Question: What is the total amount of taxes owed as per the document?
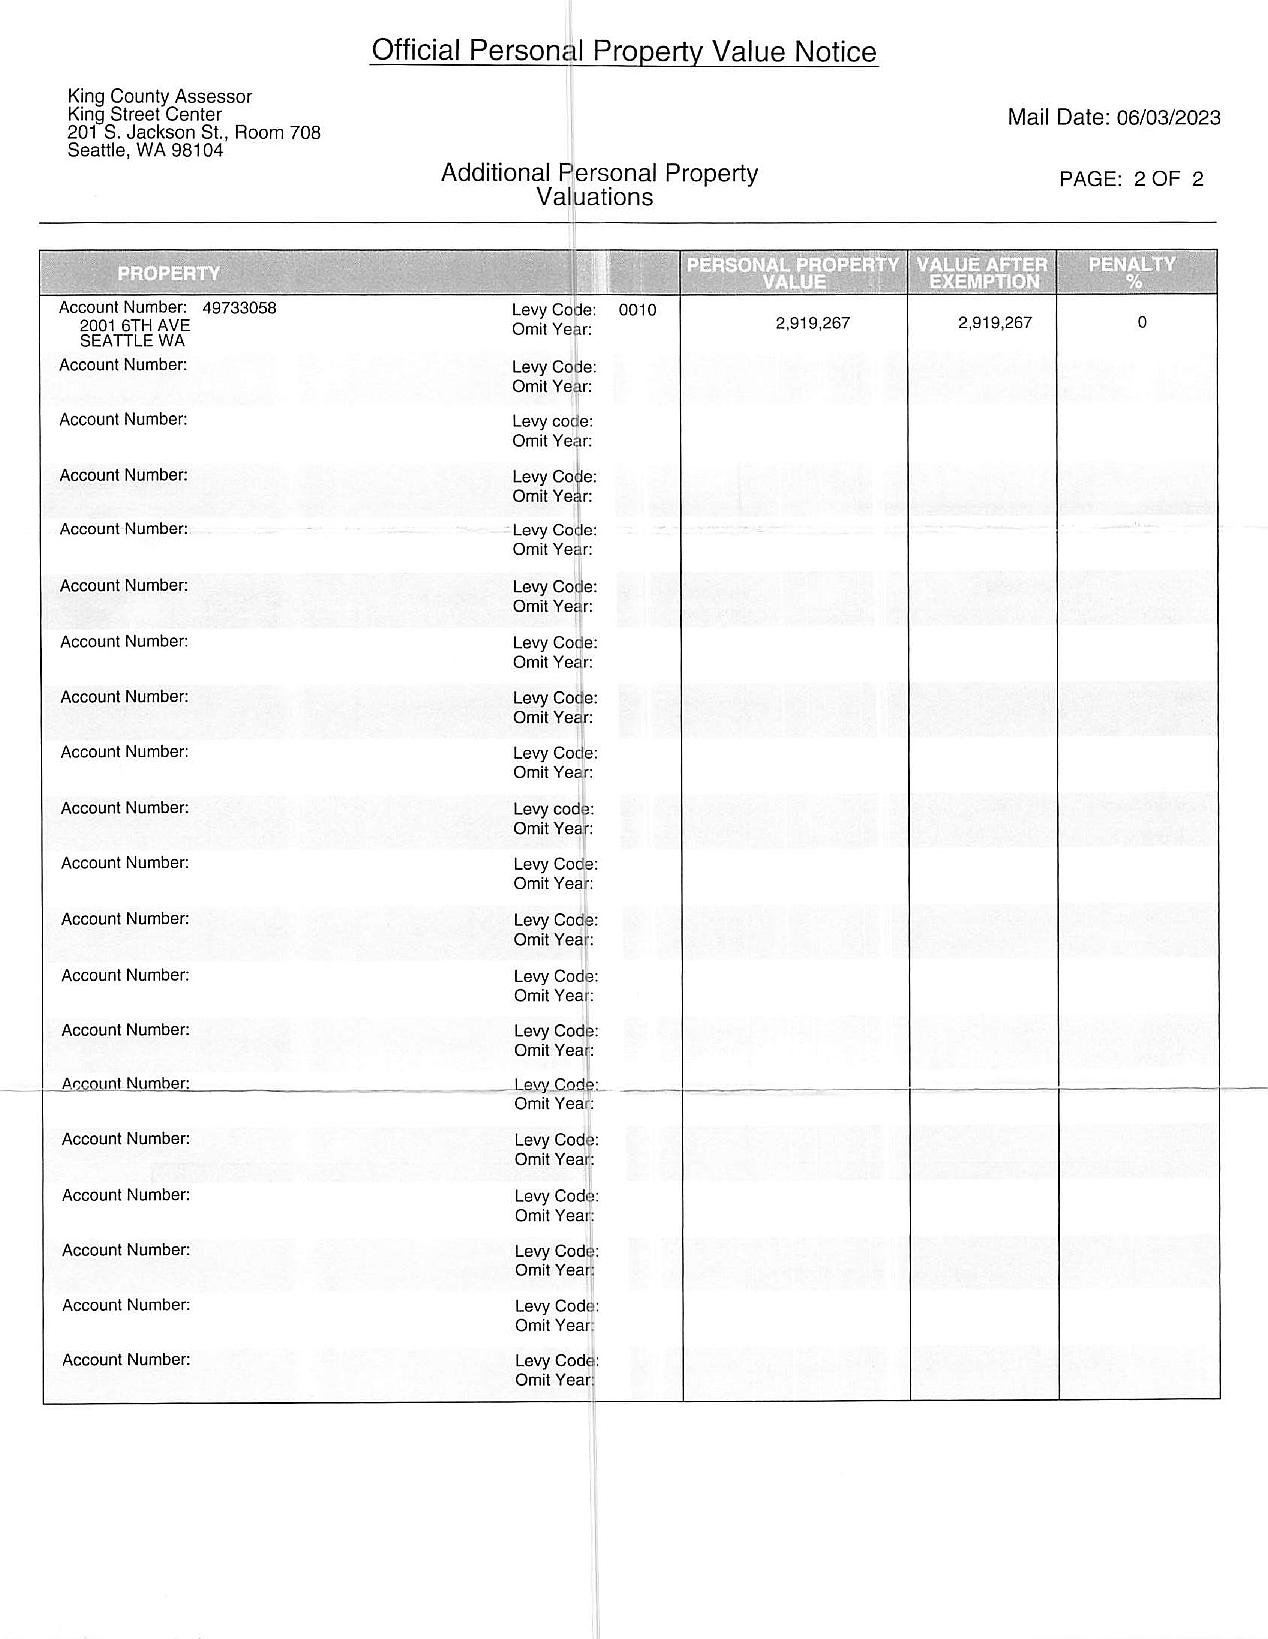
Answer: "2,919,267"